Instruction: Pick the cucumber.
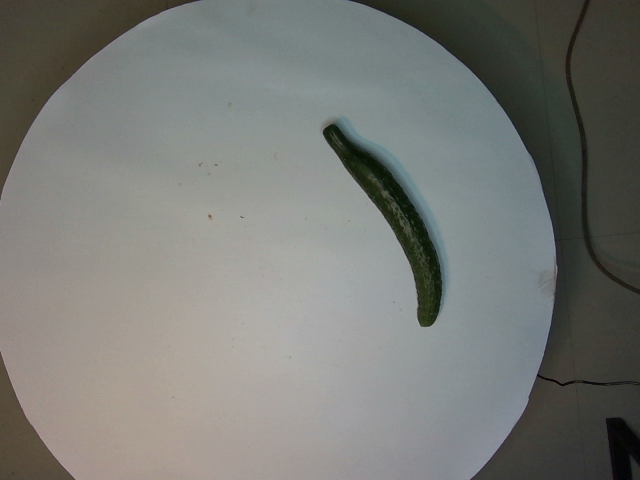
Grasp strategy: vertical